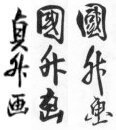
Signature of: utagawa kunimasu